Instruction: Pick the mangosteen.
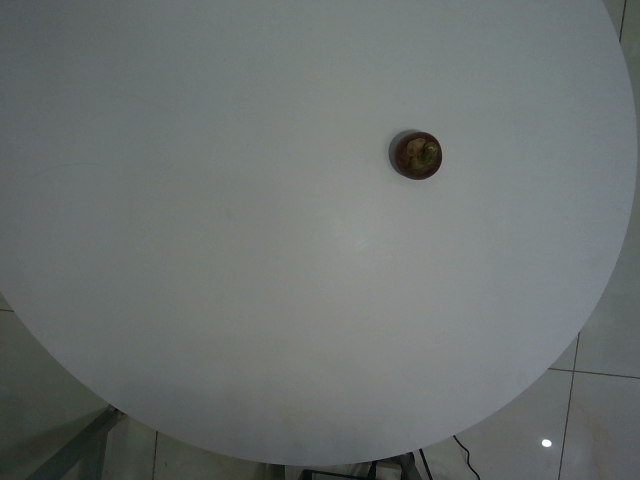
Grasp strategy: vertical